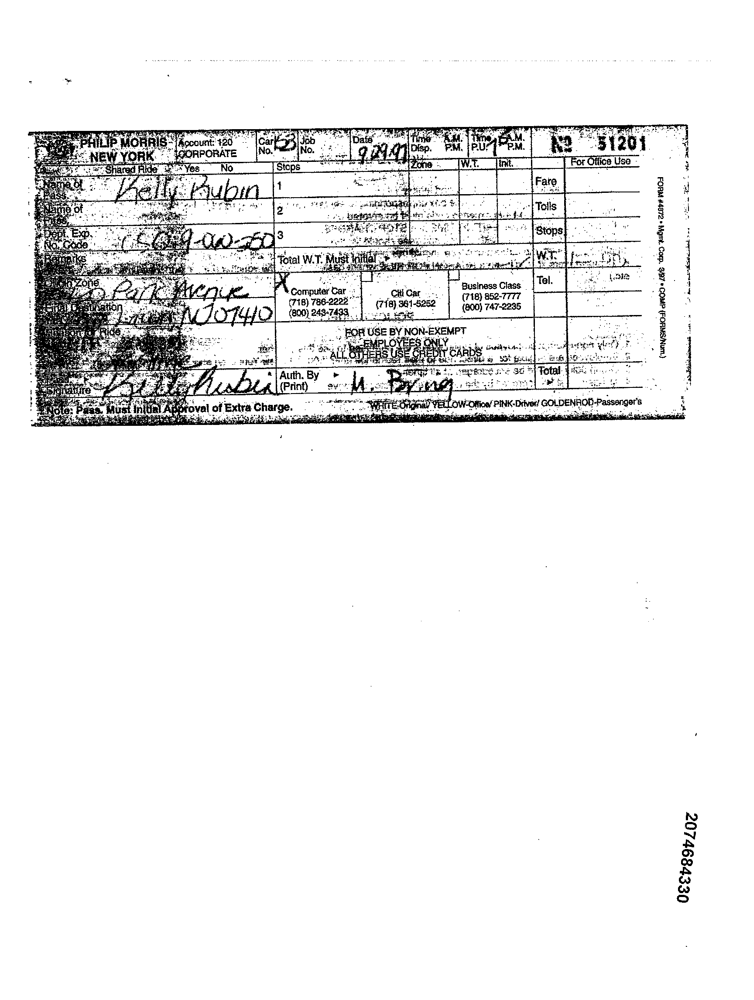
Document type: Invoice